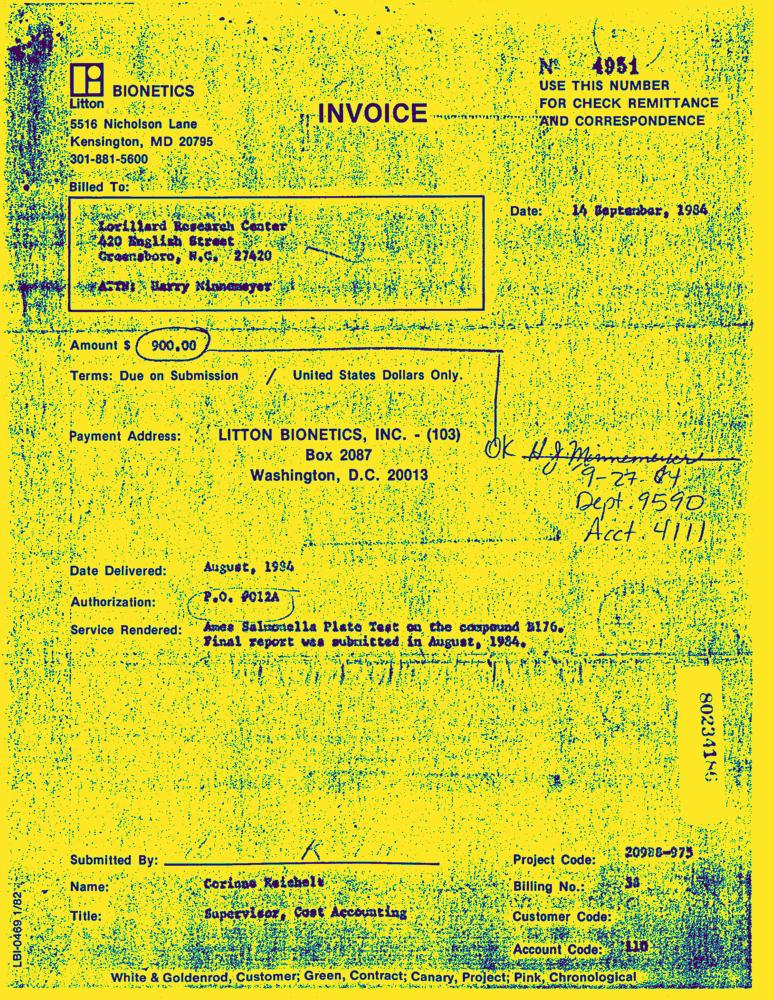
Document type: Invoice-Doc